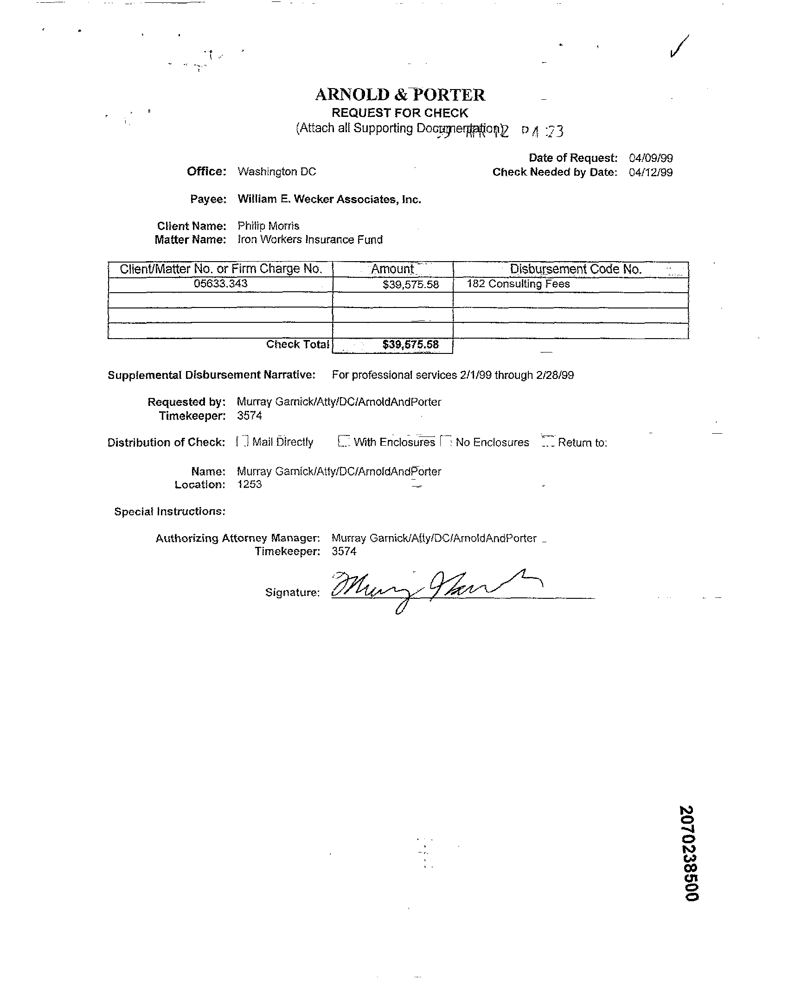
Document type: Invoice